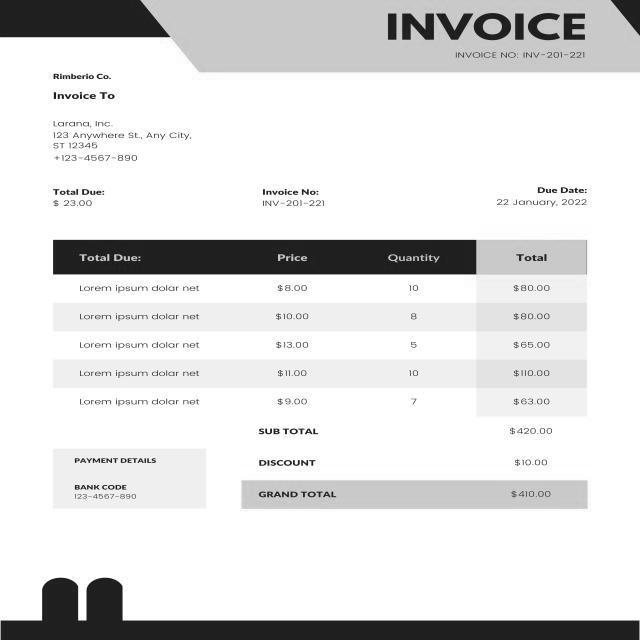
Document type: Invoice